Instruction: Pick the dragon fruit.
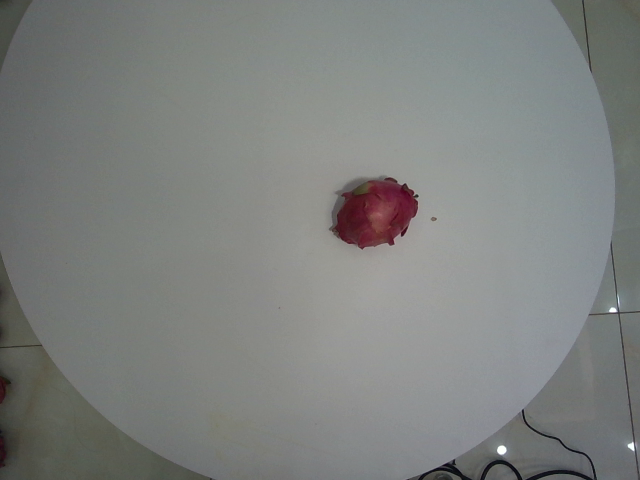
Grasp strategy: vertical